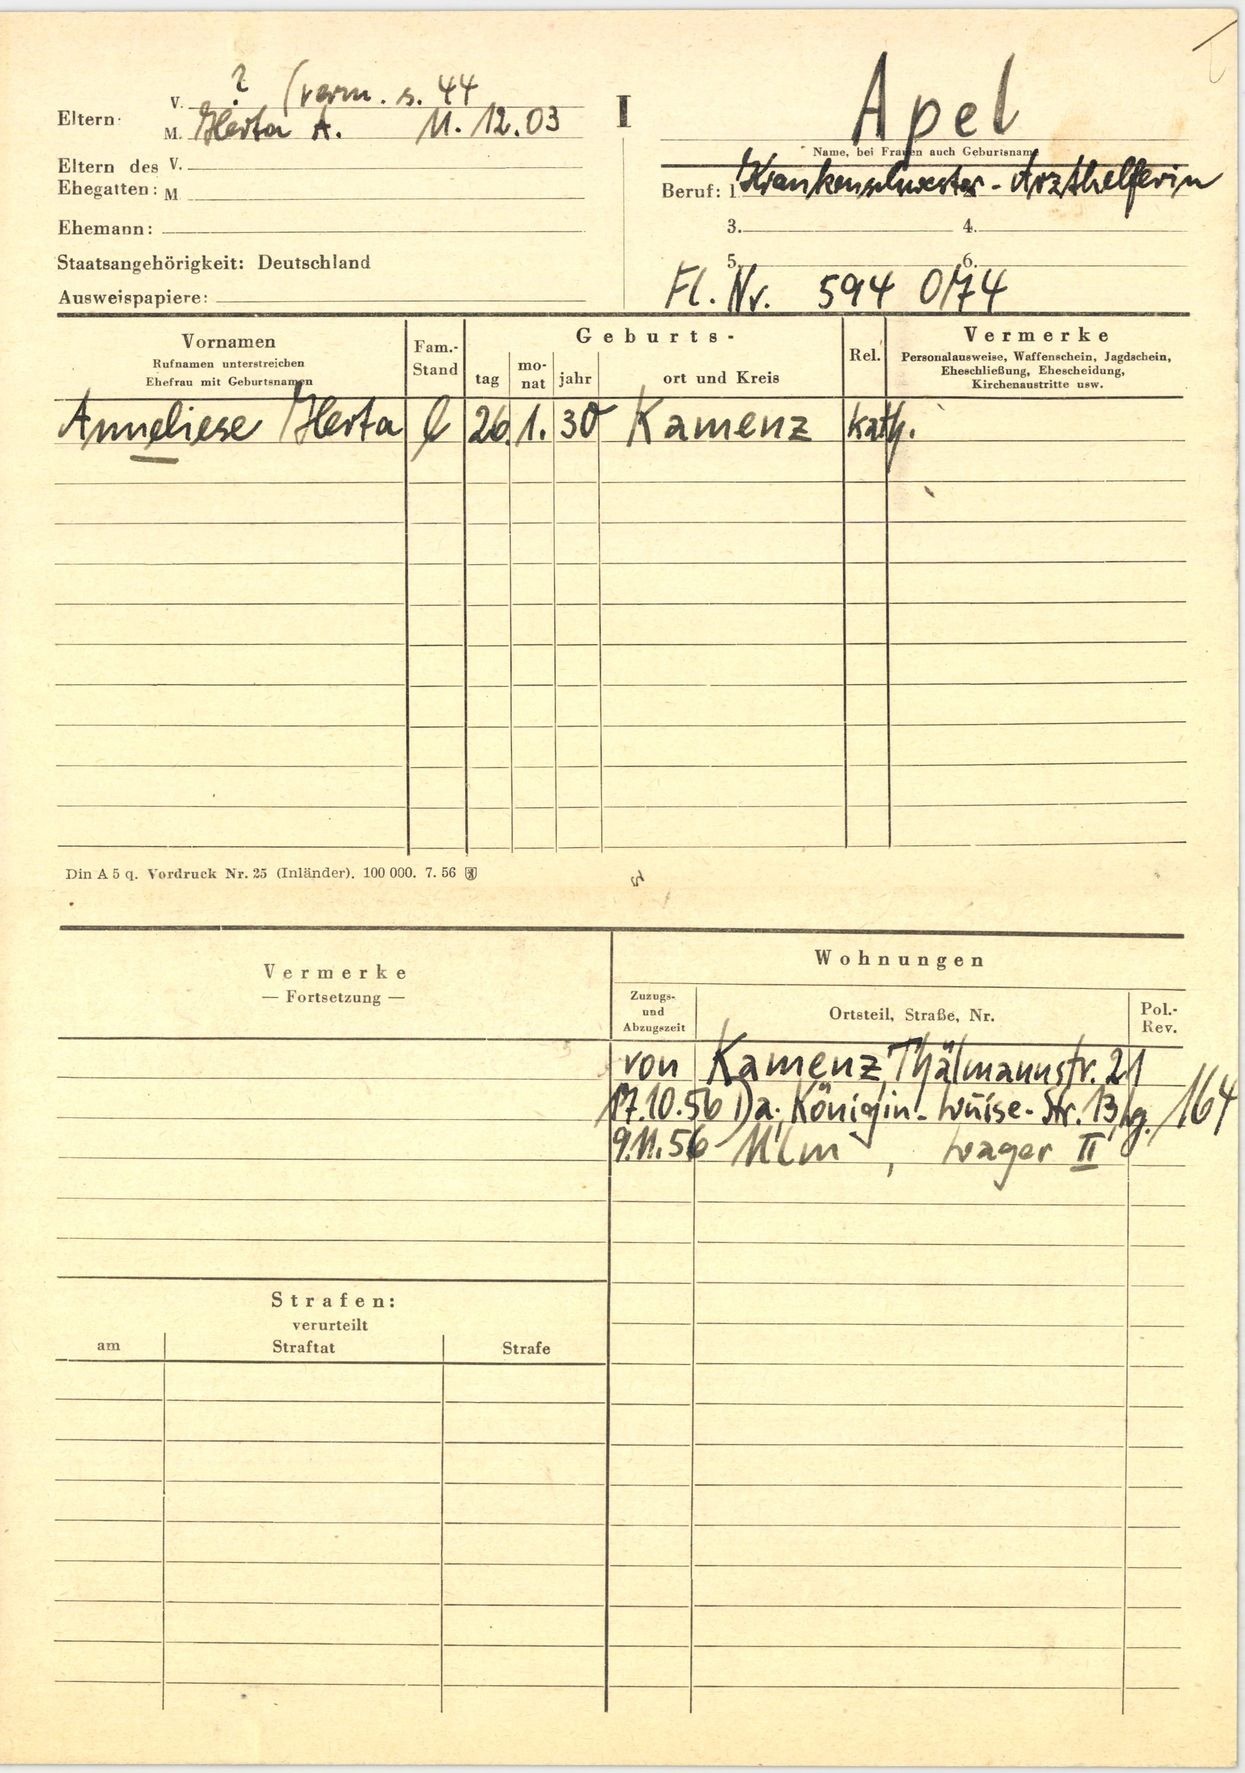
Apel